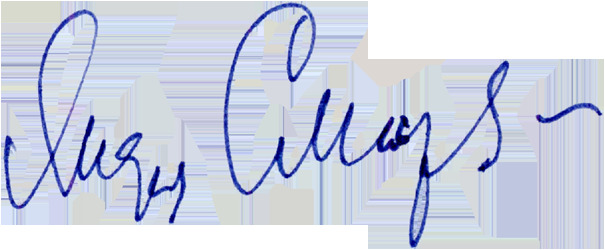
Signature of: lydia smirnova